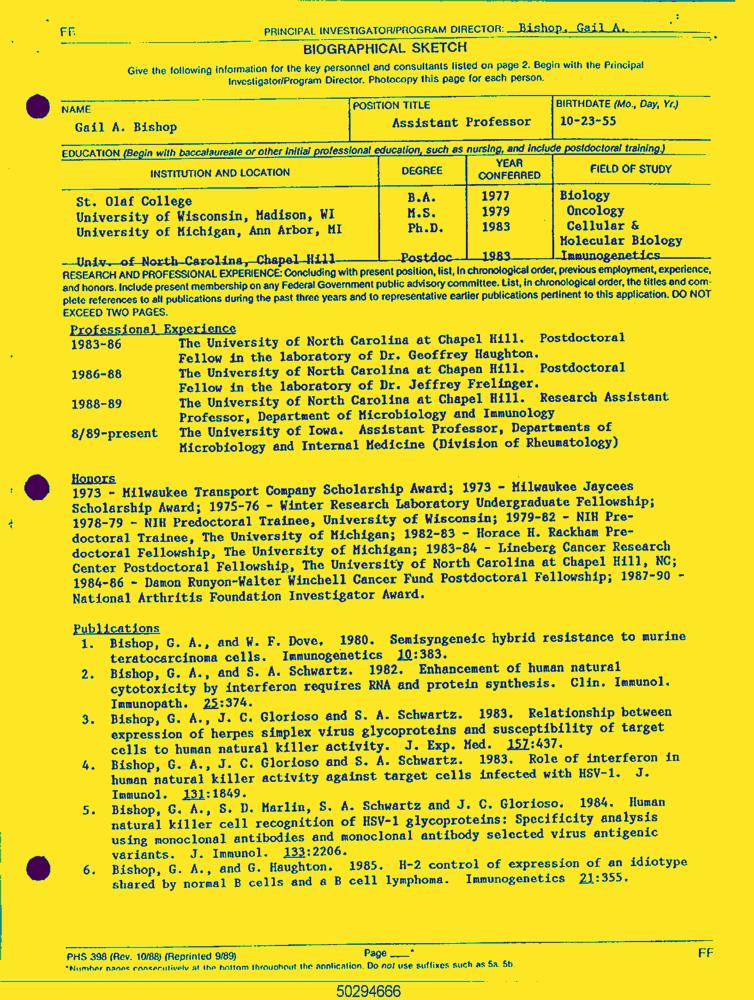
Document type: Resume-Doc